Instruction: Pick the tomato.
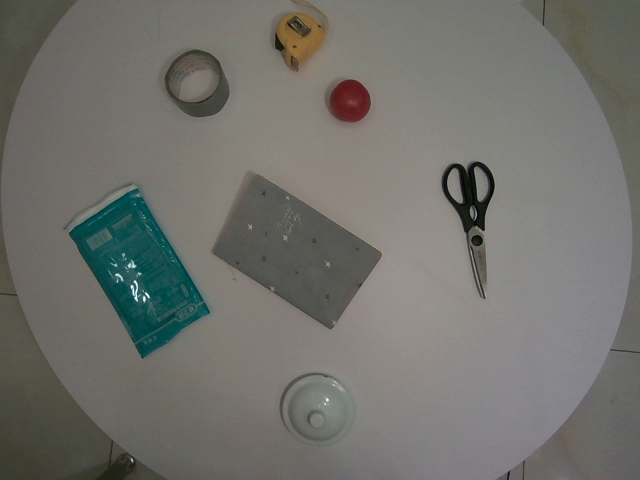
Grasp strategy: vertical